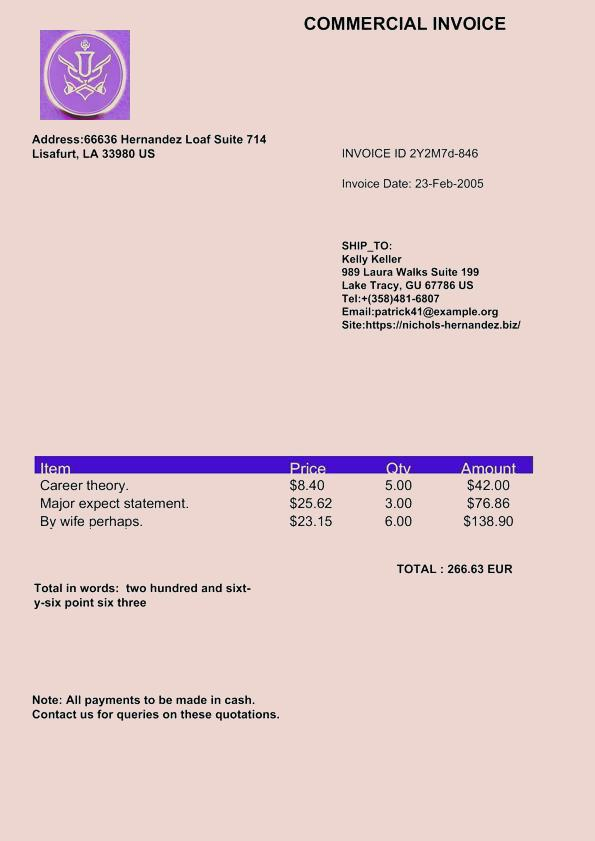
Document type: Invoice